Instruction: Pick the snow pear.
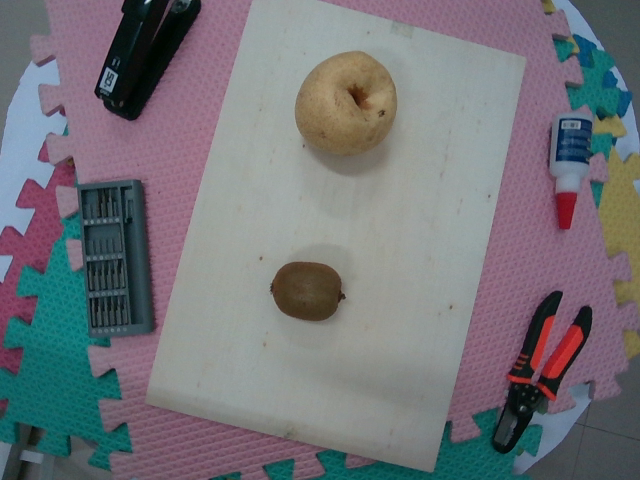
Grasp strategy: vertical